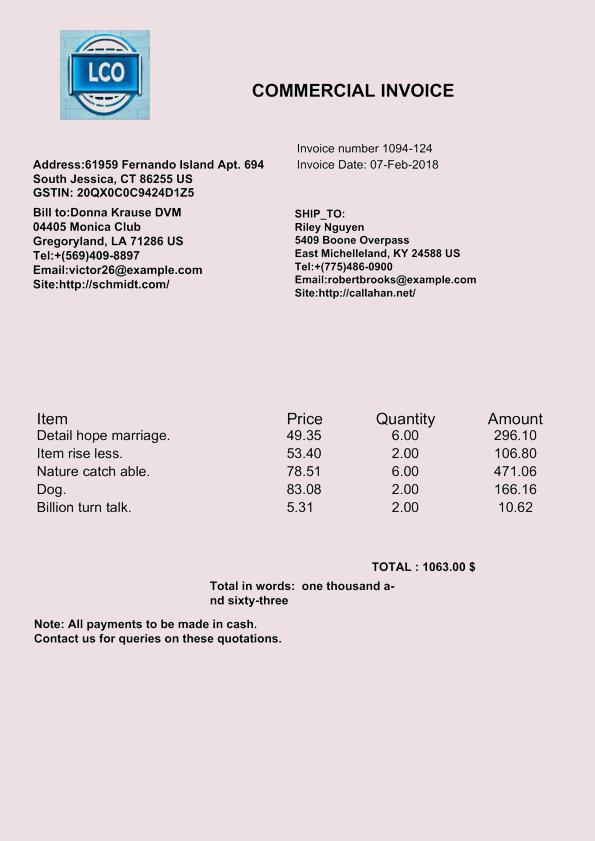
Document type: Invoice